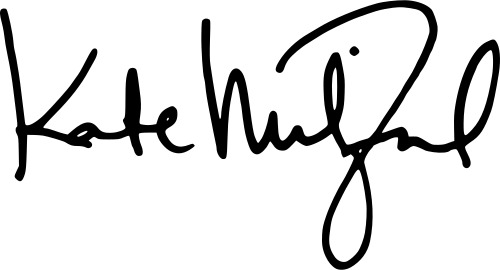
Signature of: kate milford